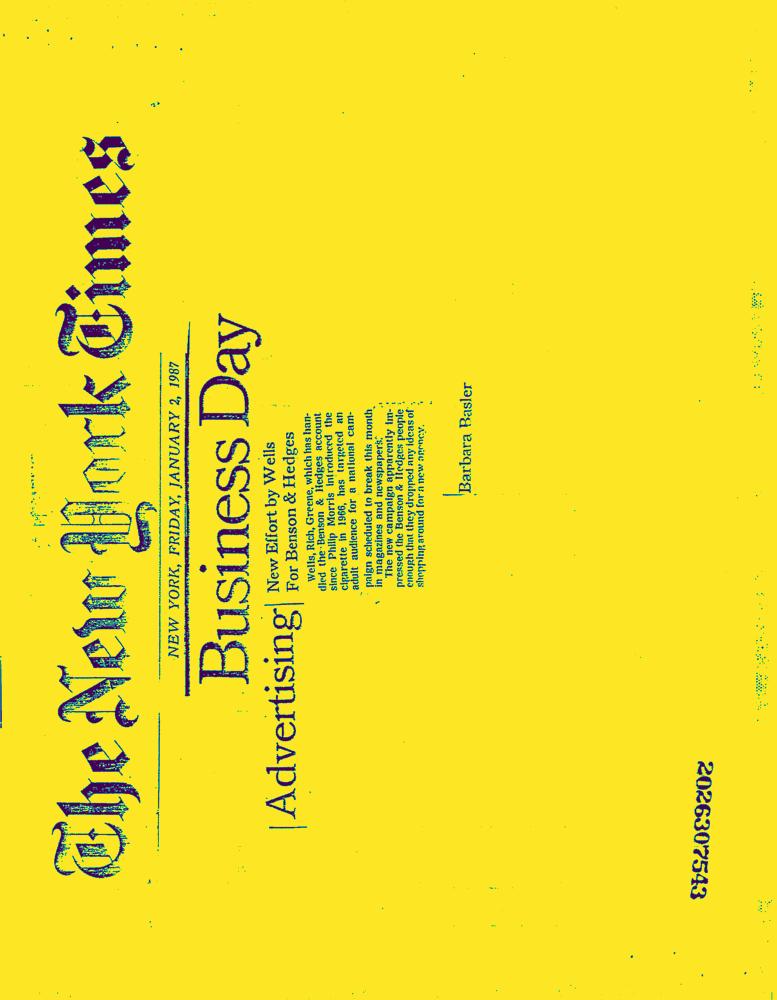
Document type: News-Article